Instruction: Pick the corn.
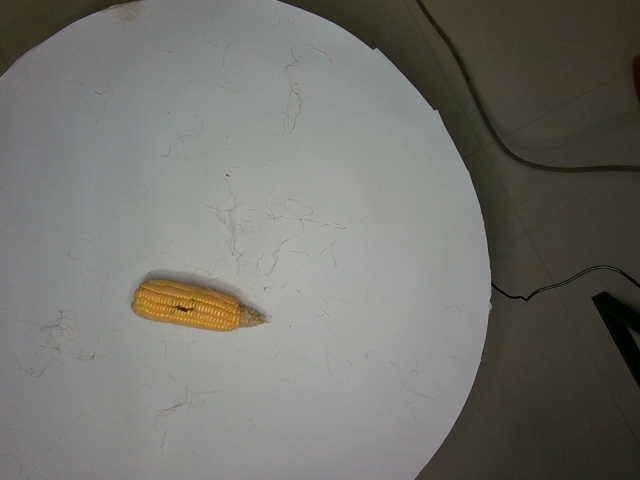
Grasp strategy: vertical